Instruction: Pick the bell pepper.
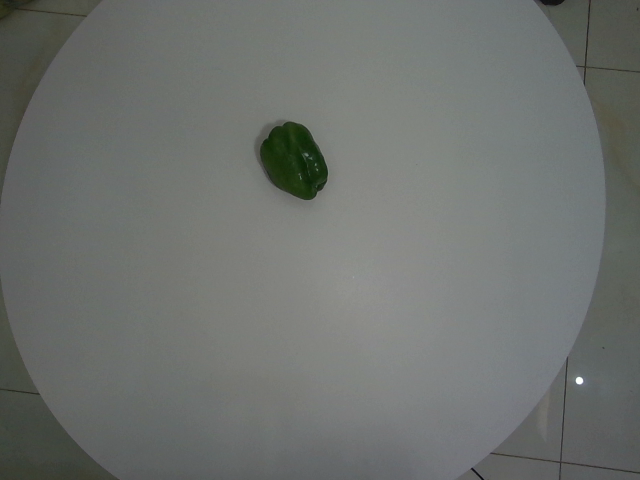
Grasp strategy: vertical